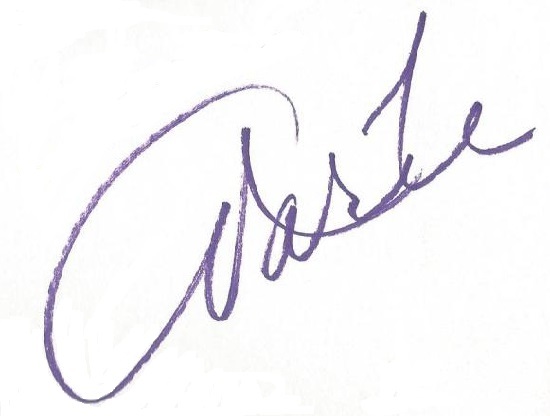
Signature of: marie osmond